Question: What do the imaging results show?
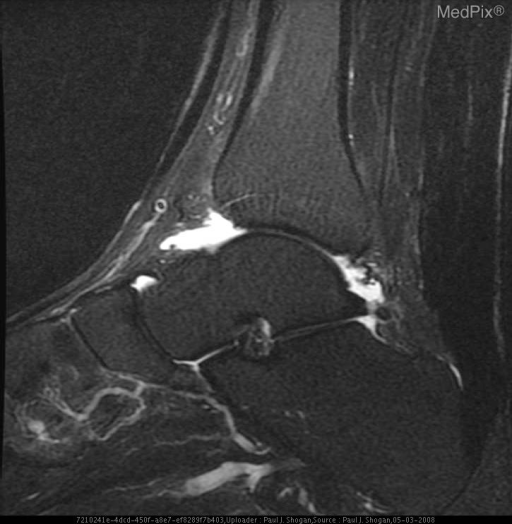
Answer: The imaging shows AP and lateral radiographs of the right ankle, reveal a soft-tissue mass without internal calcifications overlying the lateral malleolus.  Additionally, there is fusiform thickening of the Achilles Tendon.

MRI of the Right Ankle:  There is a multilobulated mass, measuring 2.6 x 2.5 x 1.4 cm at the anterior aspect of the fibula, that is isointense on T1, hypointense on T2, and isointense to the Achilles tendon on T2 weighted sequences.  There is no associated bony erosion.  Additionally, there is marked thickening of the Achilles tendon without hyperintense signal to suggest tear.  Also noted is convex curvature to the normally flat or concave anterior aspect of Achilles tendon.

MRI of the Left Ankle:  There is marked thickening of the Achilles tendon without hyperintense signal to suggest tear.  Also noted is convex curvature to the normally flat or concave anterior aspect of Achilles tendon.  Thickening of the tendinous portion of the medial plantar fascia is also noted. Sagittal FSE FS T2 weighted image of the right ankle reveals abnormal thickening of the Achilles tendon without abnormal hyperintense signal to suggest a tear.  Also noted is convex curvature to the normally flat or concave anterior aspect of Achilles tendon..